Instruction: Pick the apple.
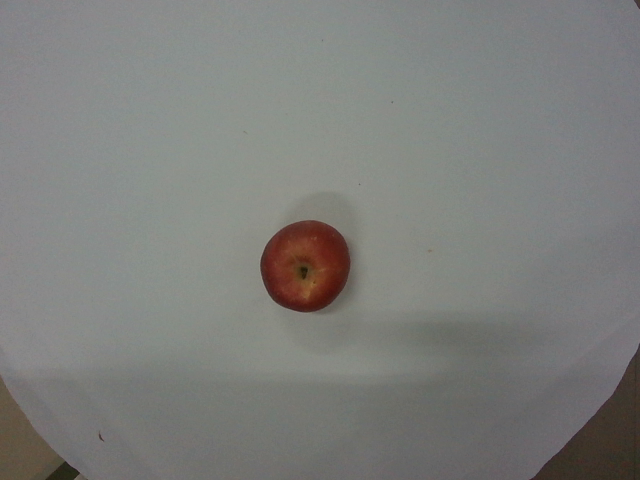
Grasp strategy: vertical